Question: What type of tax is indicated in the document, personal property or real estate?
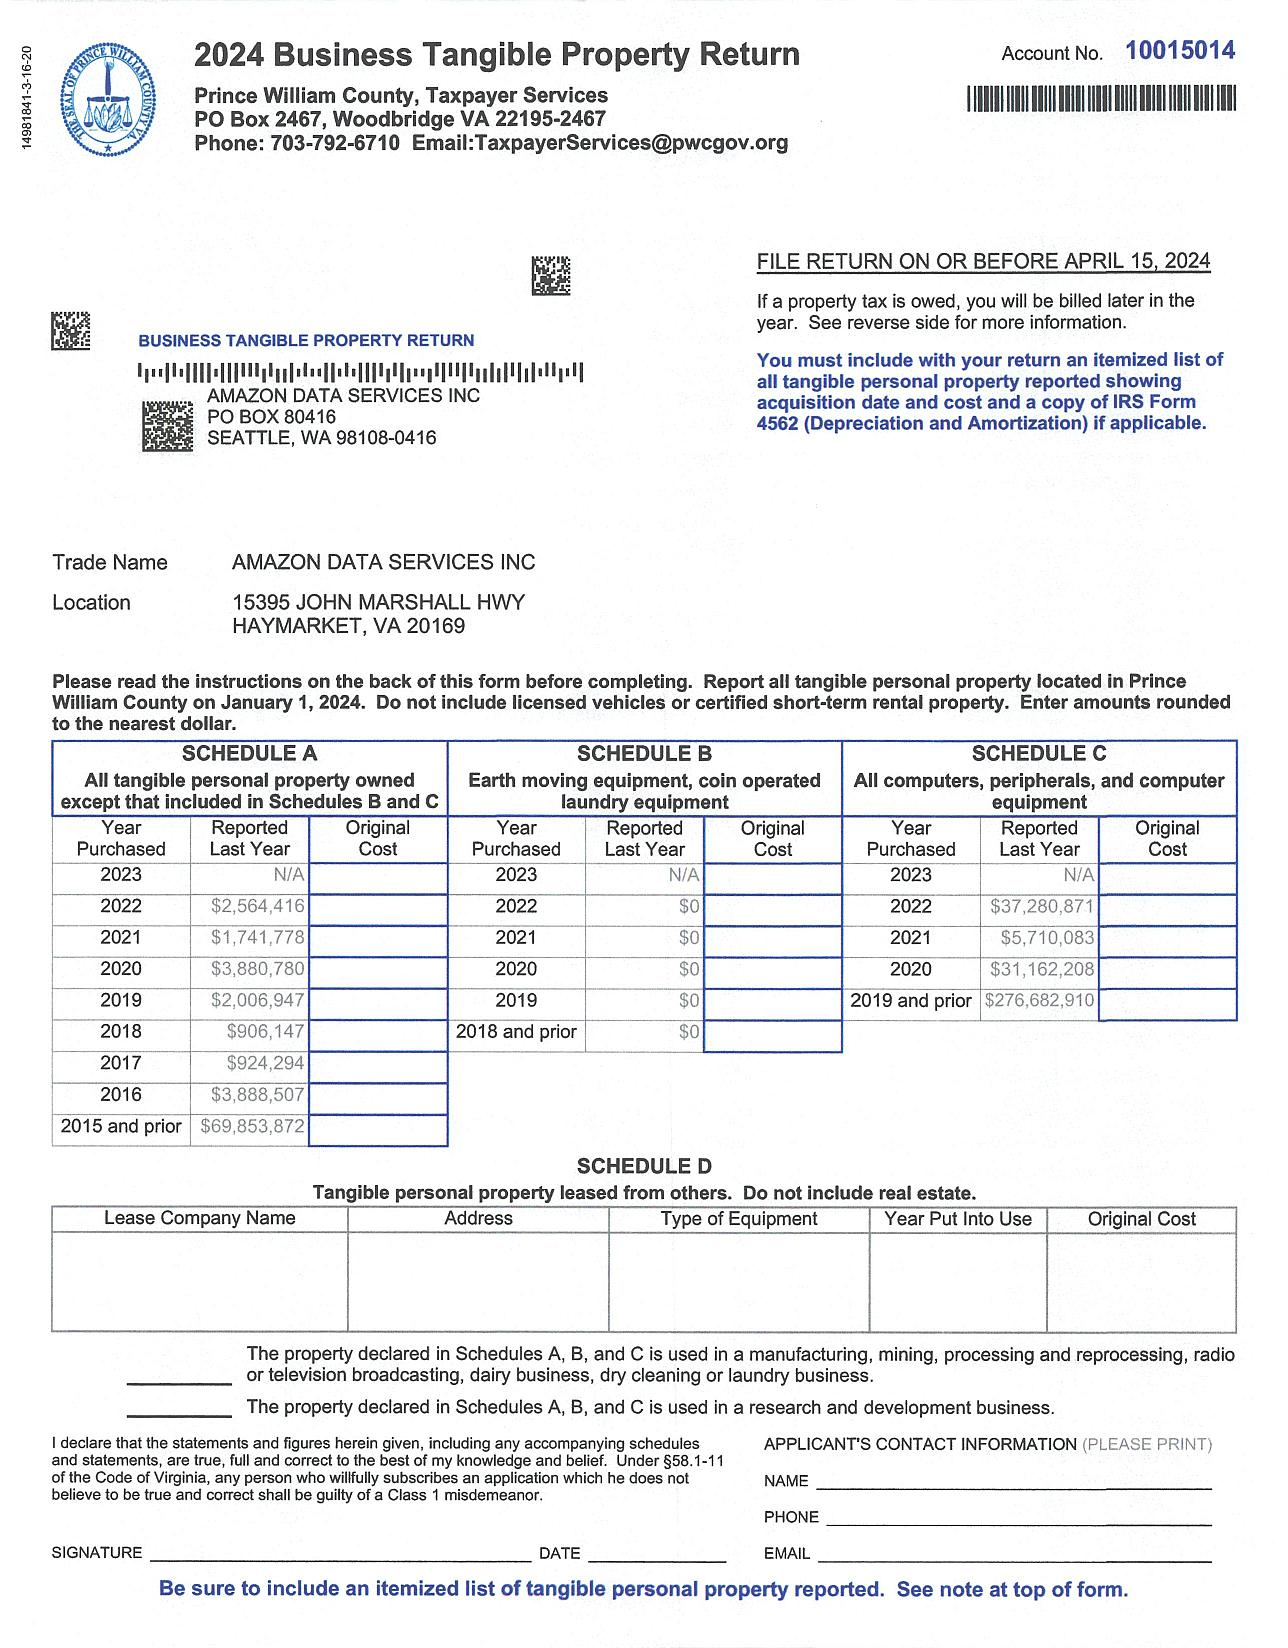
Answer: "Personal Property Tax"